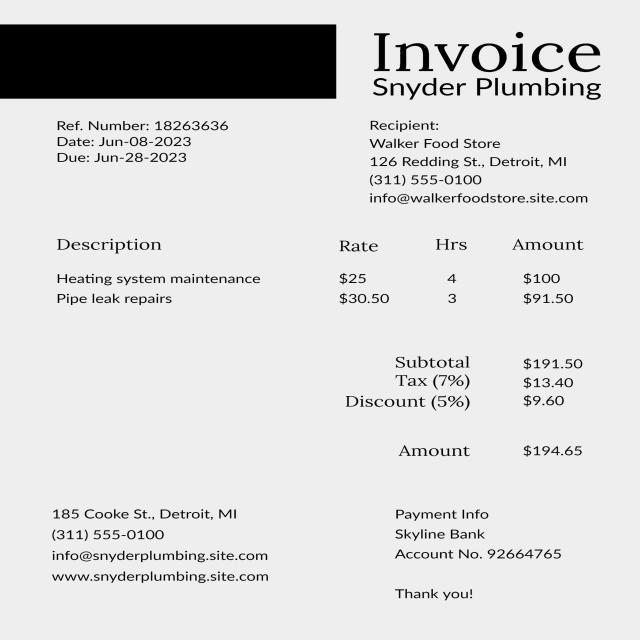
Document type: Invoice